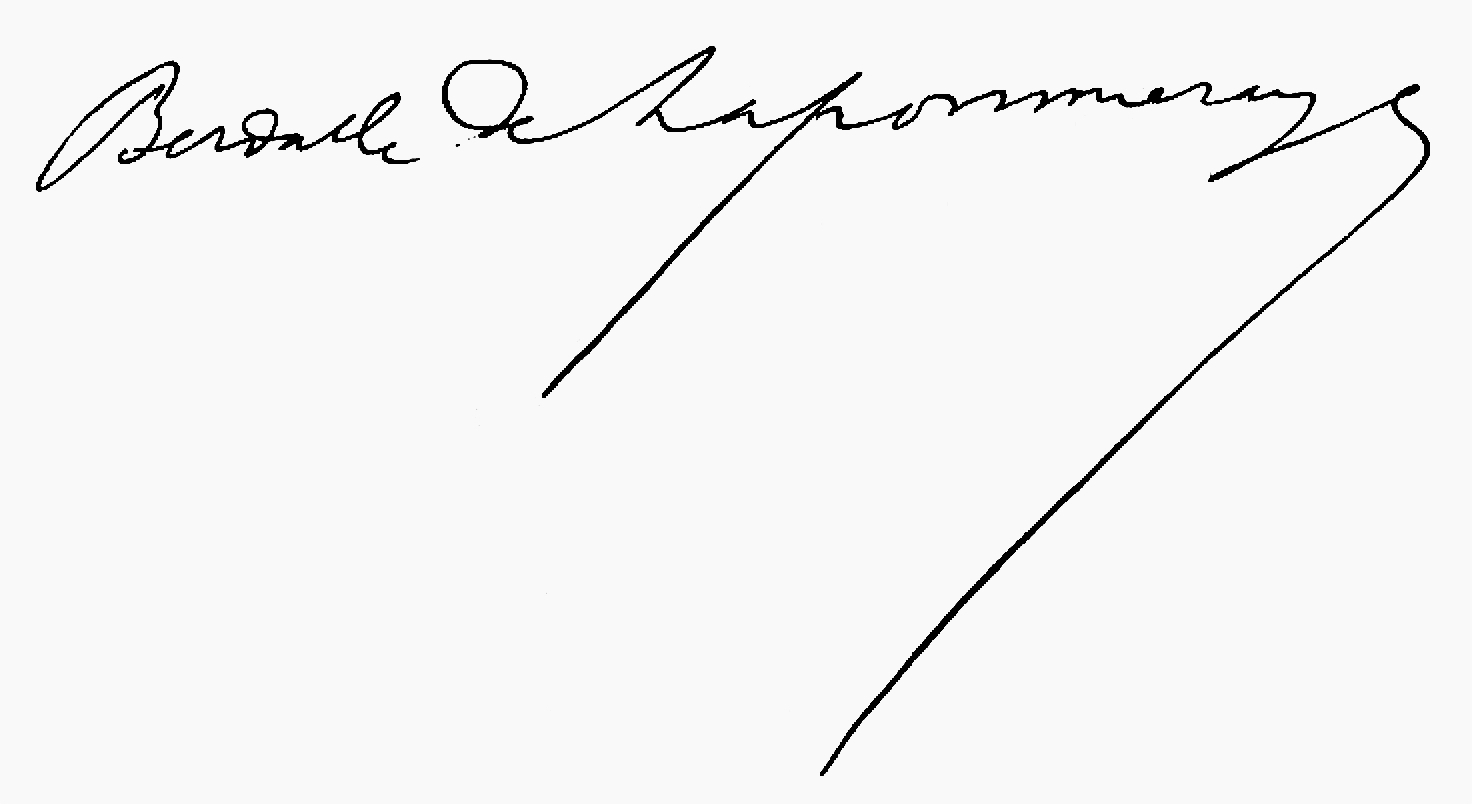
Signature of: henri de lapommeraye